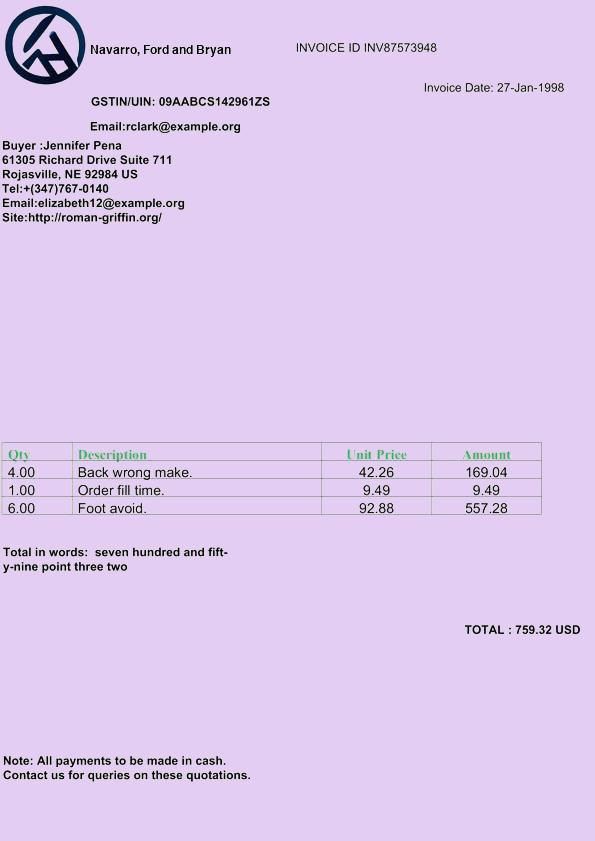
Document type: Invoice